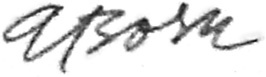
Signature of: adolf born